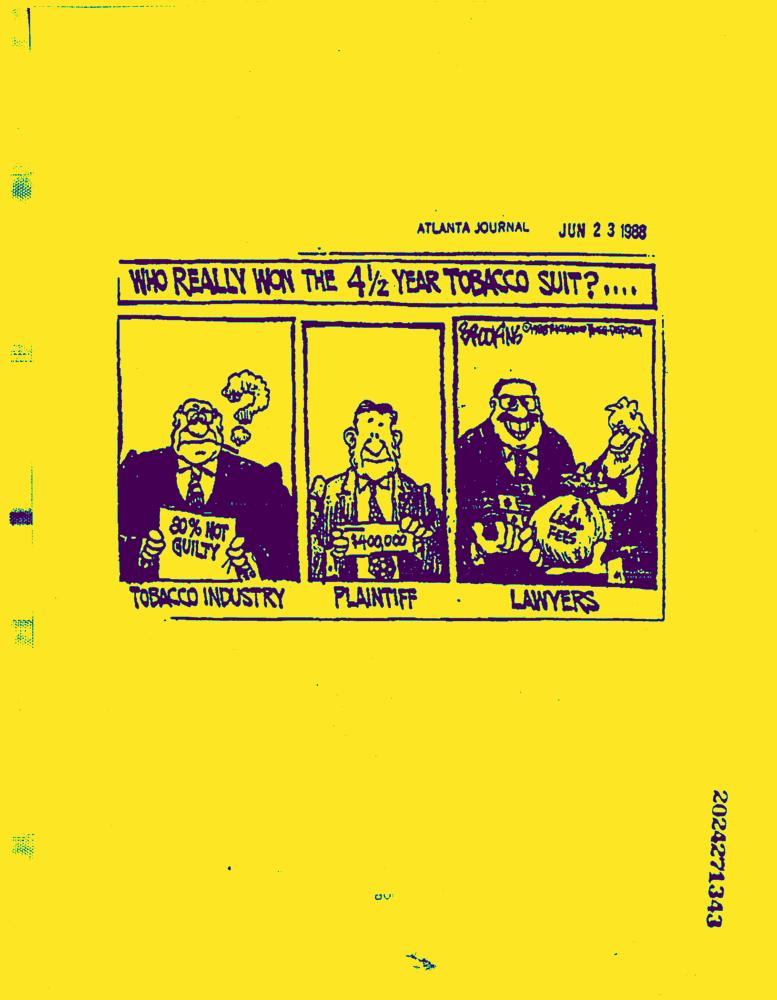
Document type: News-Article